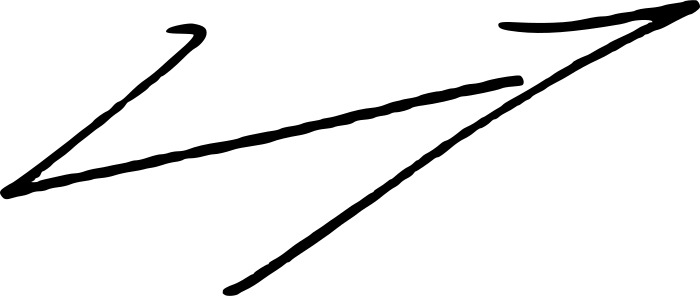
Signature of: charles de courson